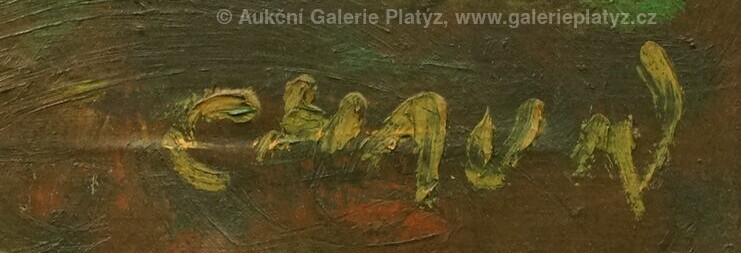
Signature of: františek chaun